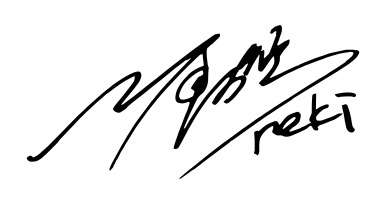
Signature of: reki kawahara